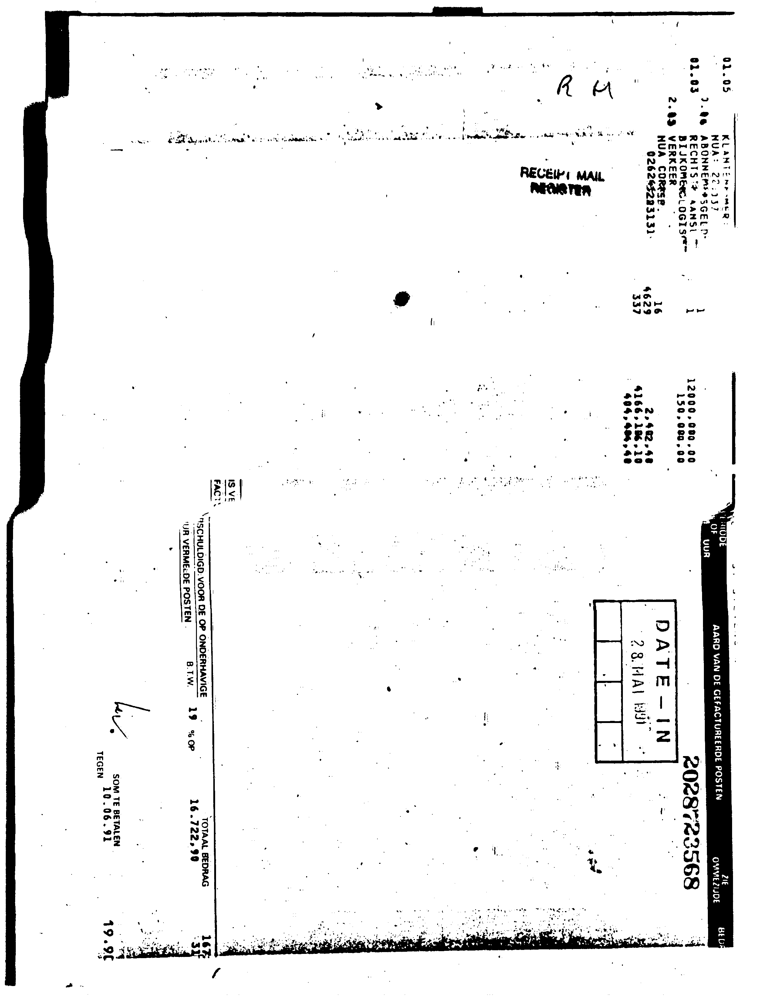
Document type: Invoice